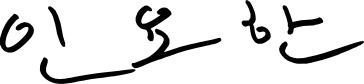
Signature of: ihn yo han